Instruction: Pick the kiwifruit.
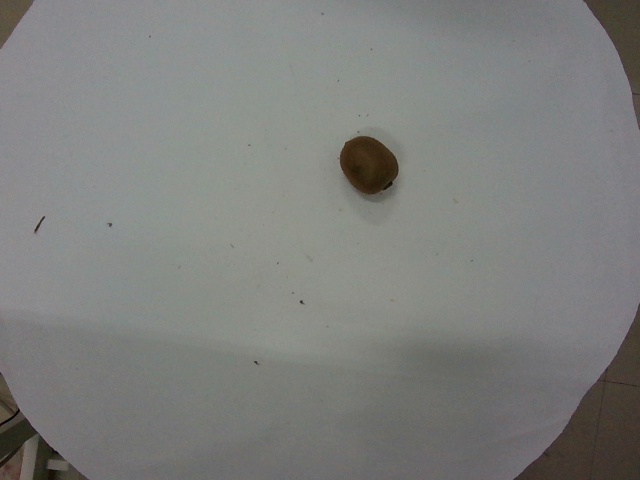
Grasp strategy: vertical